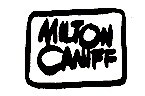
Signature of: milton caniff